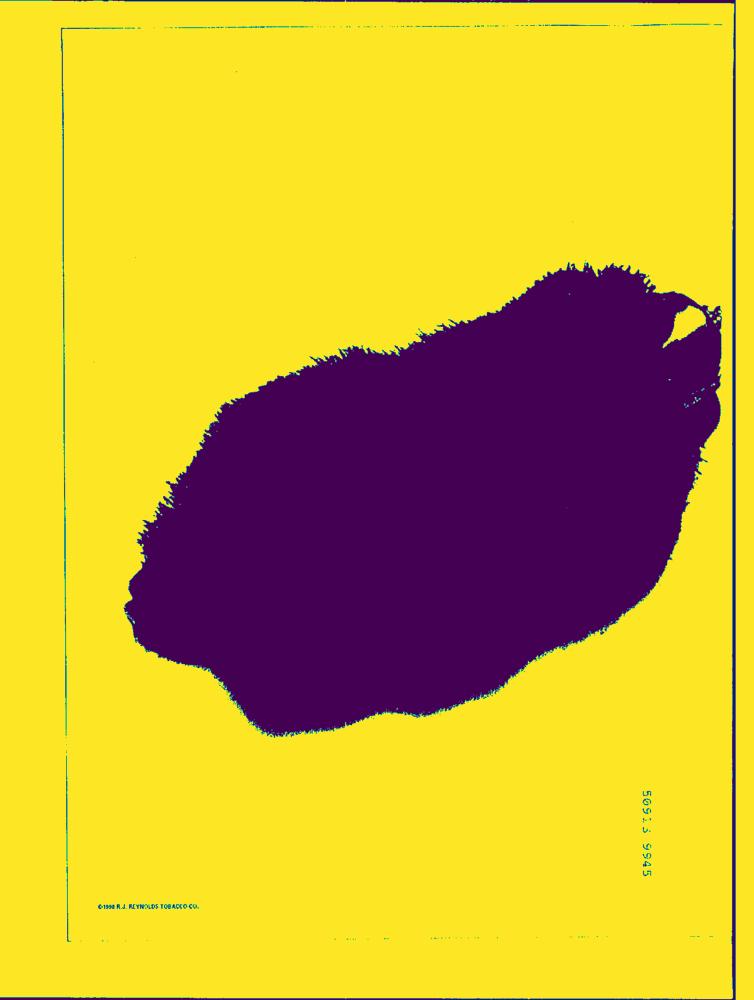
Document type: AD